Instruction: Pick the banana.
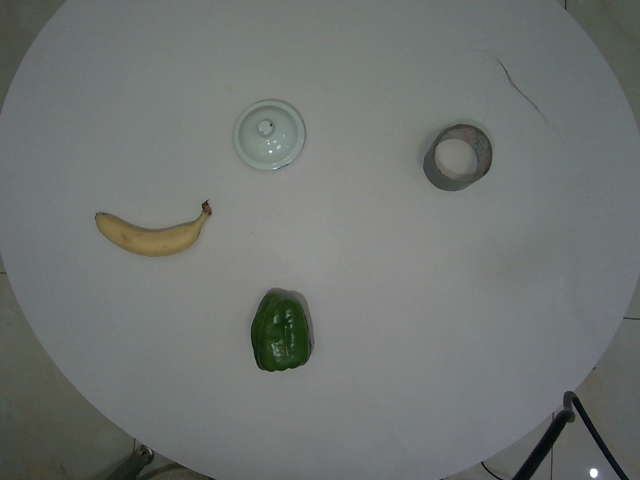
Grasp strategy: vertical